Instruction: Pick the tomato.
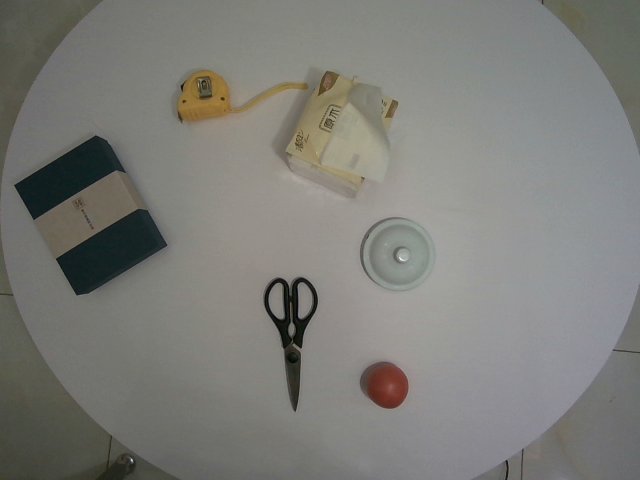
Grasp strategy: vertical